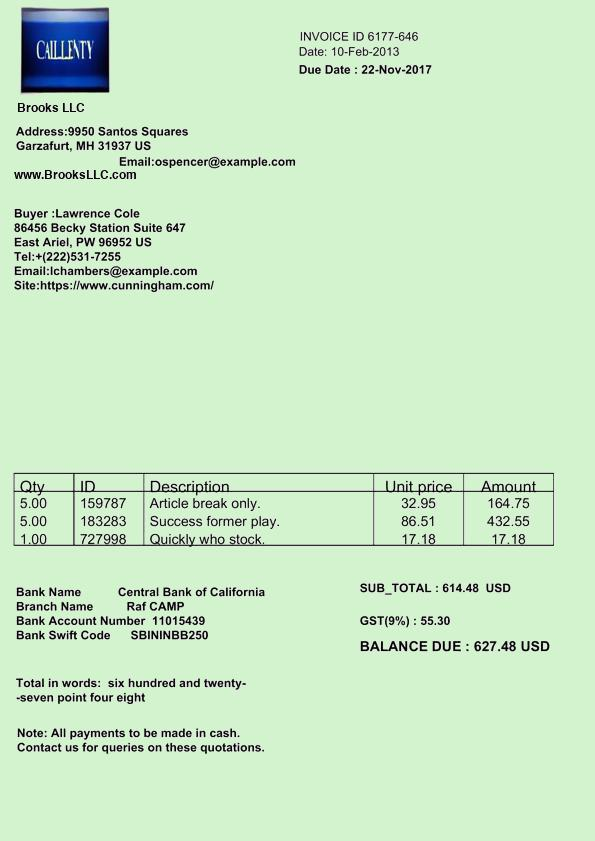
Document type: Invoice